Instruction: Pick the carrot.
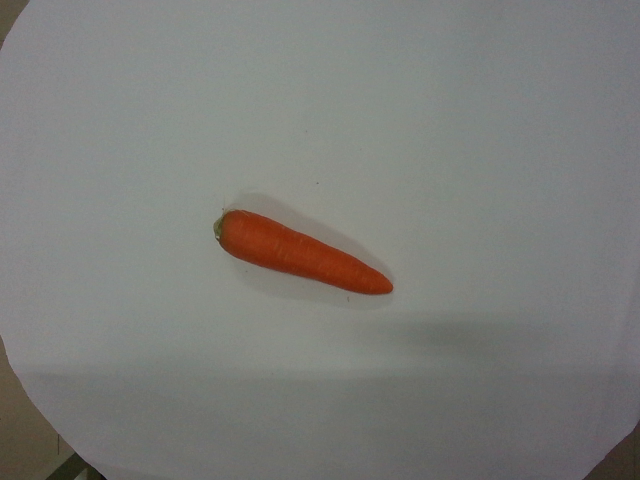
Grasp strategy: vertical